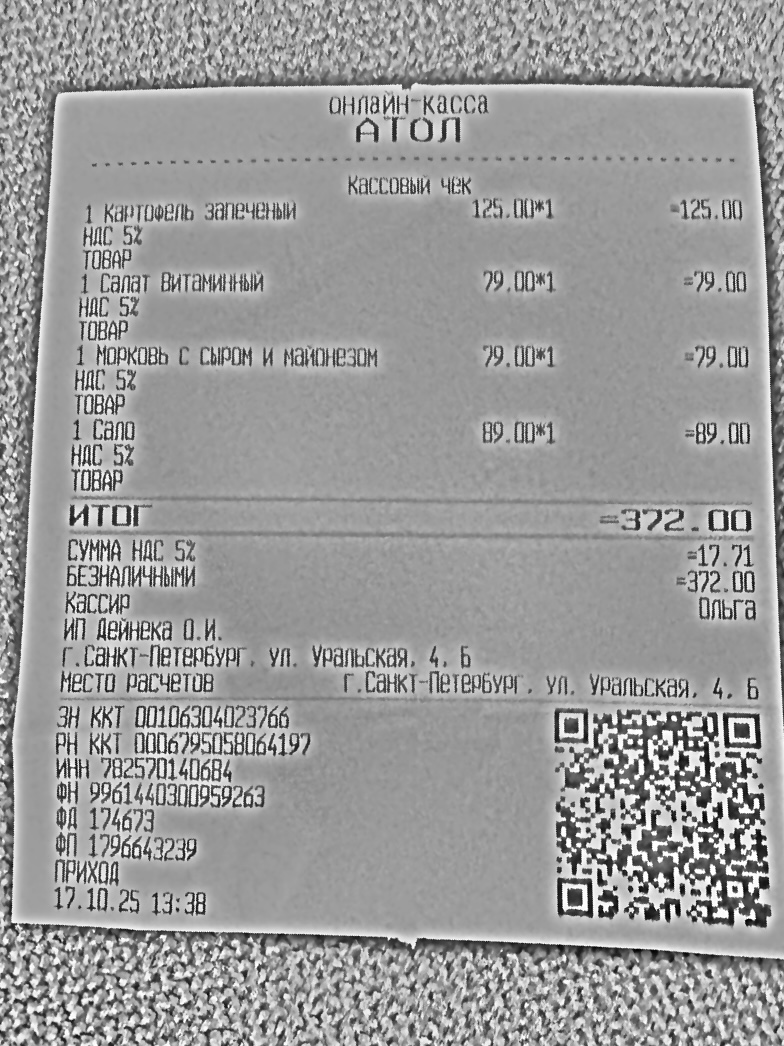
Продавец: ИП Дейнека О.И.
ИНН: 782570140684
Дата: 17.10.25
Товары: 1 Картофель запеченый; 1 Салат Витаминный; 1 Морковь с сыром и майонезом; 1 Сало
Количество: 1; 1; 1; 1
Цена: 125.00; 79.00; 79.00; 89.00
Сумма: 125.00; 79.00; 79.00; 89.00
Итого: 372.00